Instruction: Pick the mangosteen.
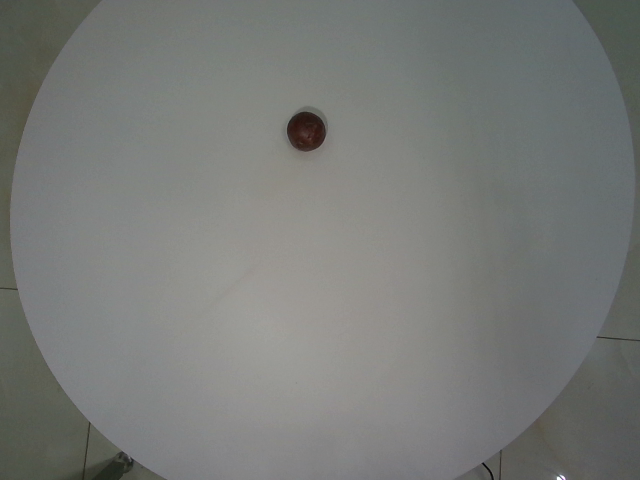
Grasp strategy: vertical